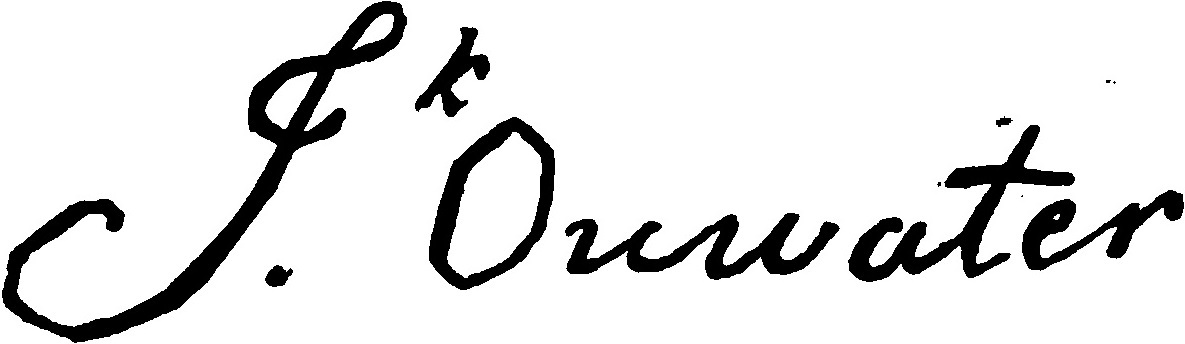
Signature of: isaac ouwater